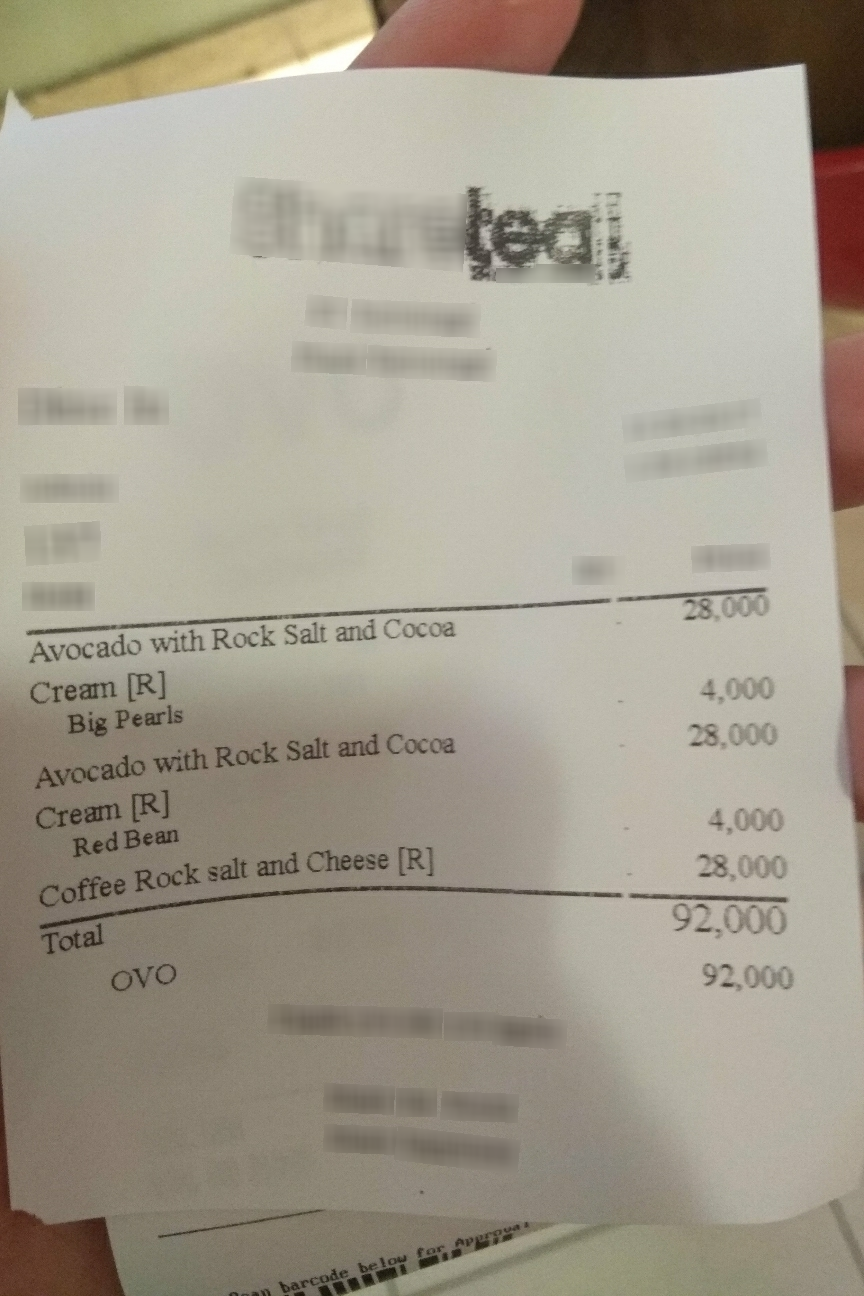
Number of items: 3
Total: 92,000
OCR text regions:
text: Avocado
text: with
text: Rock
text: Salt and
text: Cocoa
text: Cream
text: [R]
text: 28,000
text: Big
text: Pearls
text: 4,000
text: Avocado
text: with
text: Rock
text: Salt and
text: Cocoa
text: Cream
text: [R]
text: 28,000
text: Red Bean
text: 4,000
text: Rock salt and
text: Cheese
text: [R]
text: Coffee
text: 28,000
text: Total
text: 92,000
text: 92,000